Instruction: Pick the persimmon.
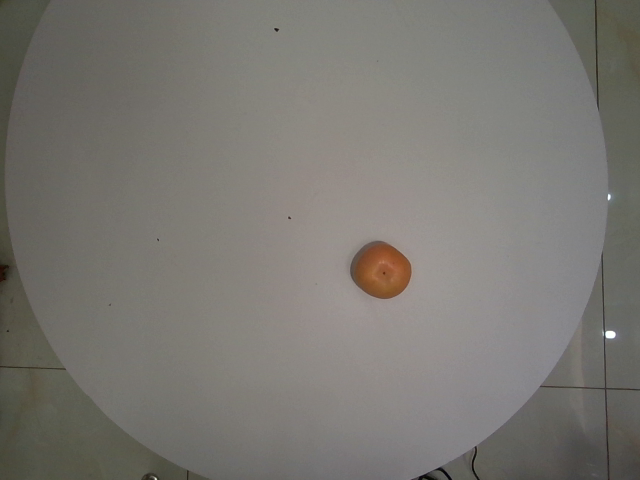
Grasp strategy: vertical